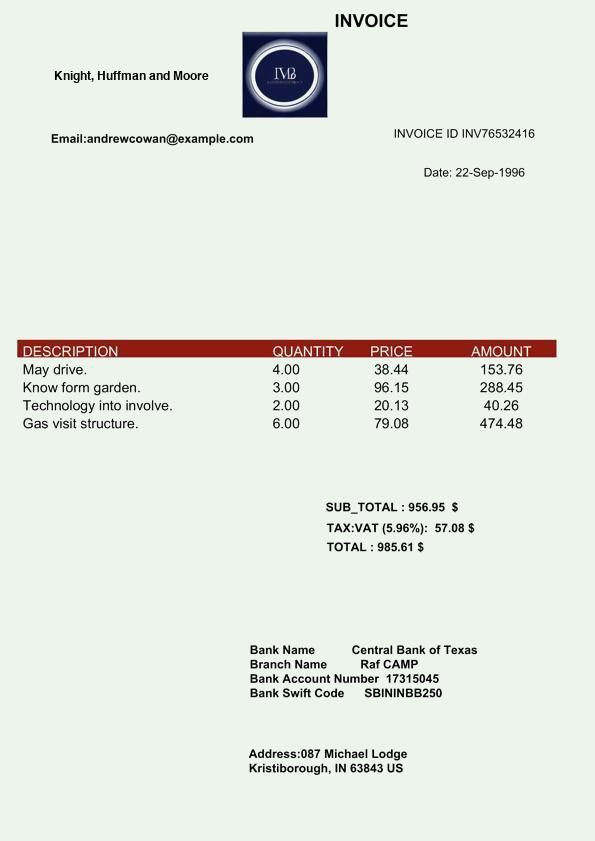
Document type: Invoice